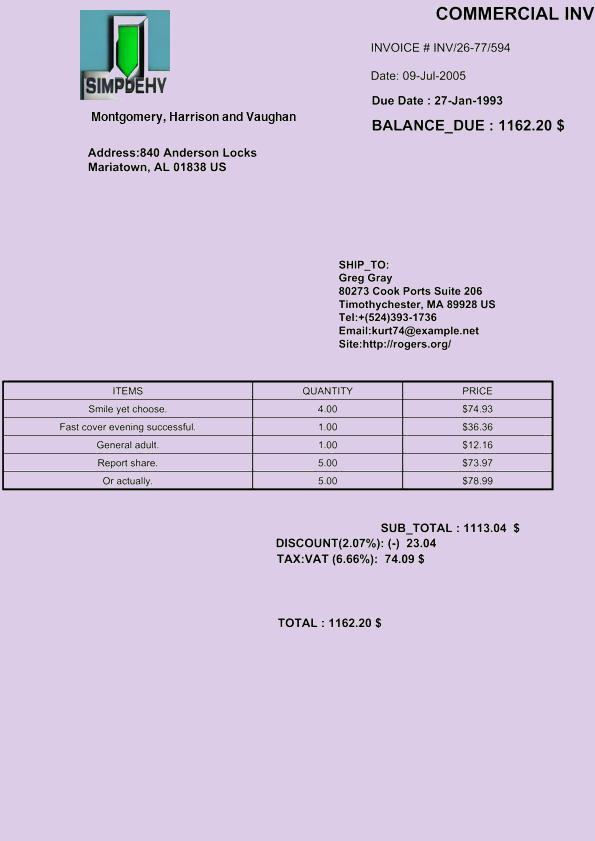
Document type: Invoice